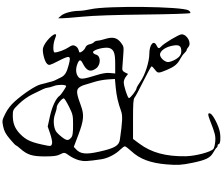
Signature of: bagrat iv of georgia